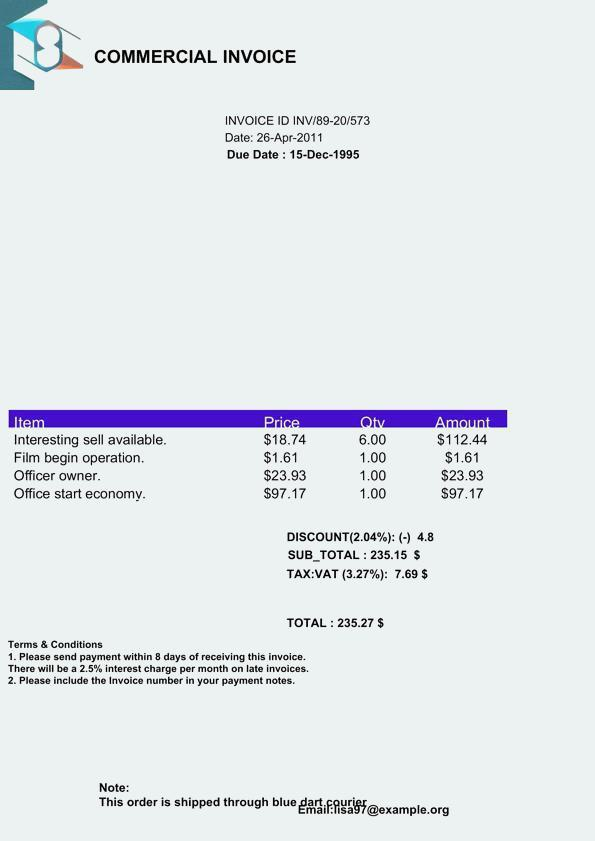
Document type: Invoice